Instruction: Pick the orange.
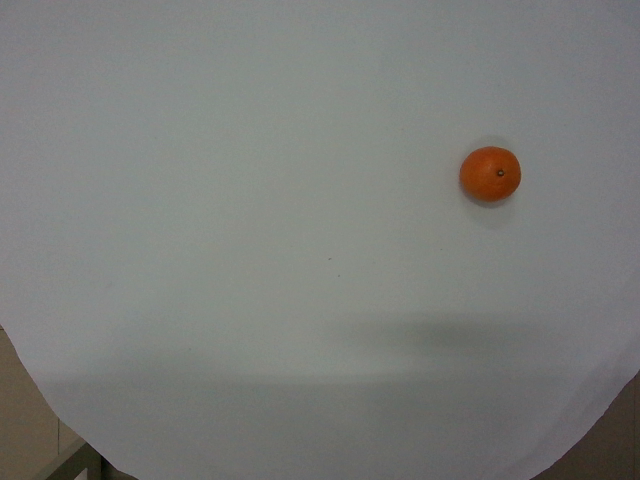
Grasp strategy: vertical